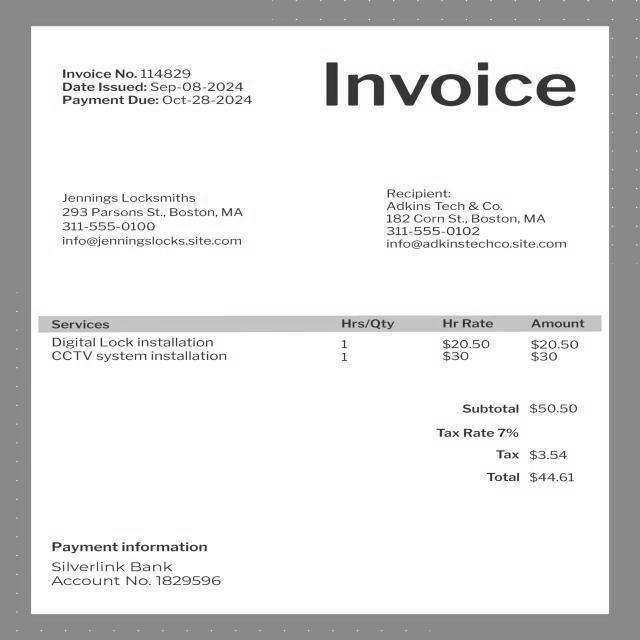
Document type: Invoice